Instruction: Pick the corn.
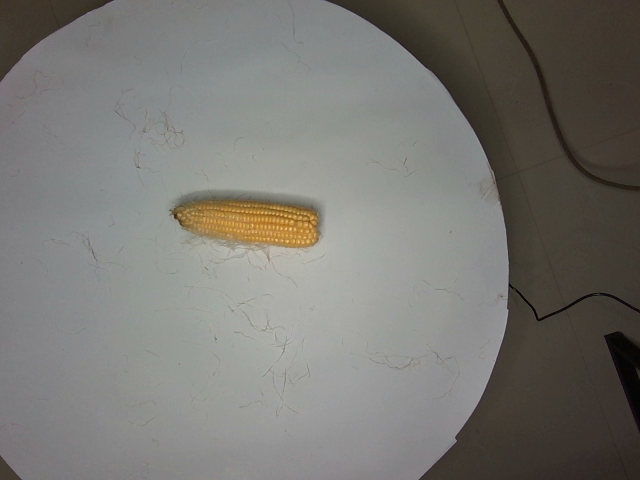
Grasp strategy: vertical